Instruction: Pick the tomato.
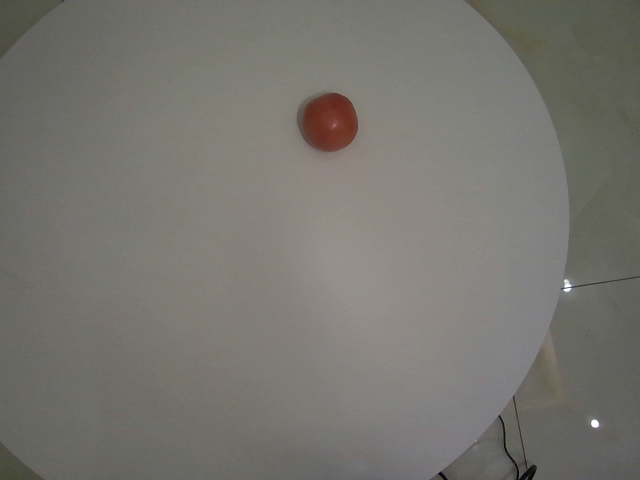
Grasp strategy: vertical